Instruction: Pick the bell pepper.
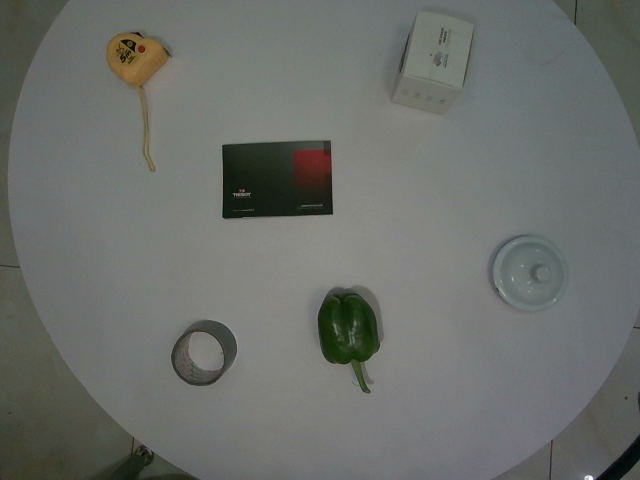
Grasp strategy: vertical